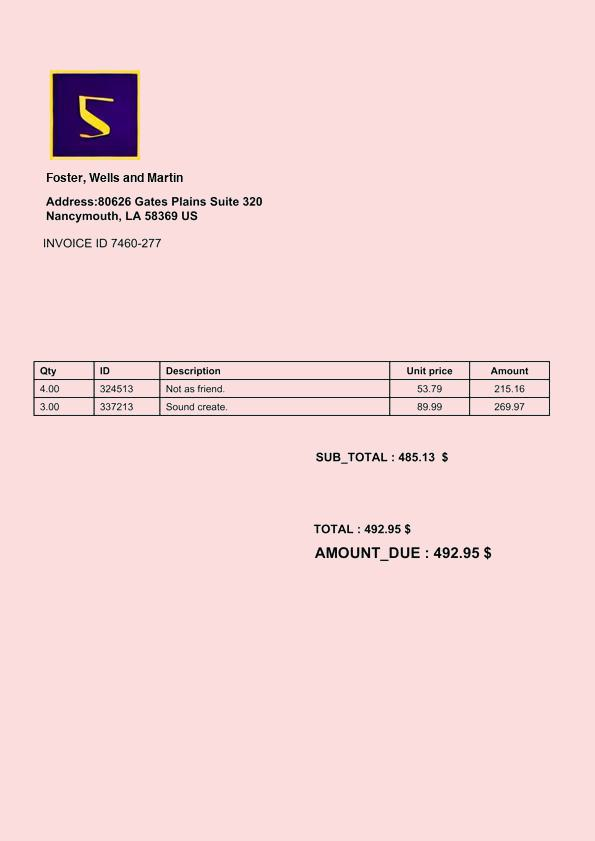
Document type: Invoice